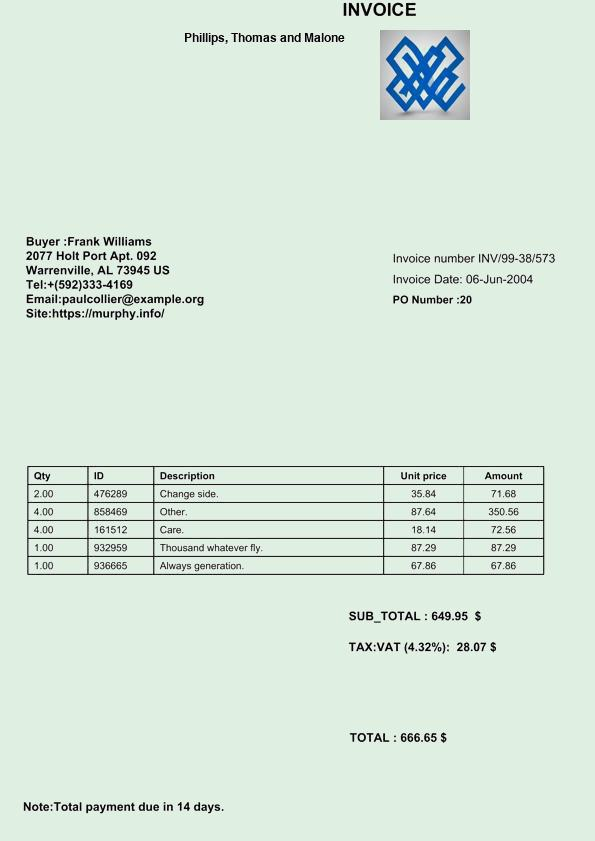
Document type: Invoice